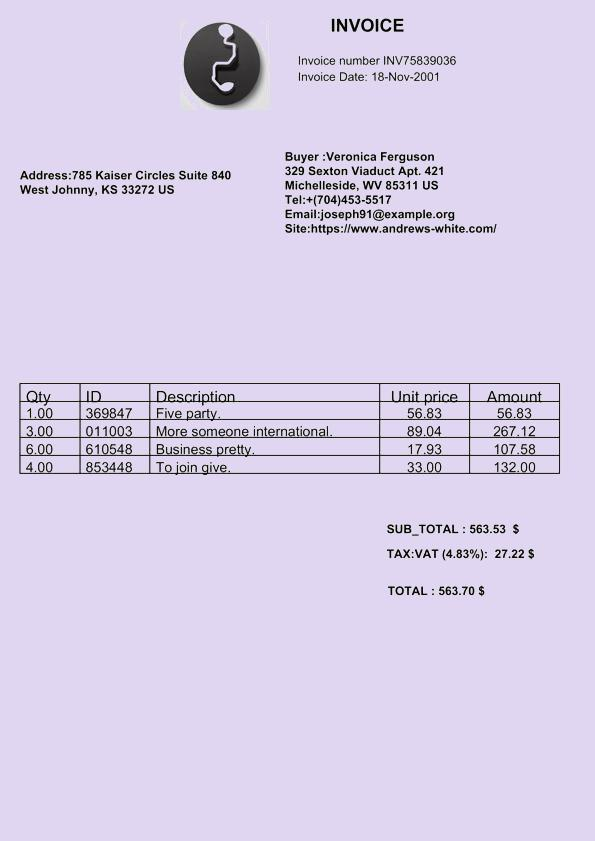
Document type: Invoice